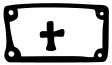
Signature of: peter i of aragon and pamplona